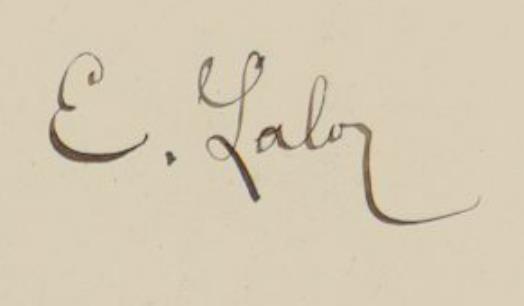
Signature of: edouard lalo